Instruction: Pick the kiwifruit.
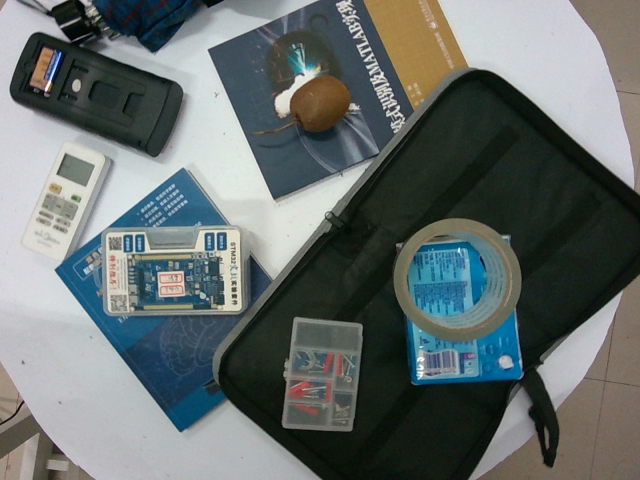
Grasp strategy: vertical